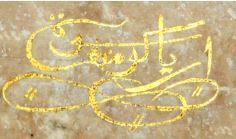
Signature of: r a a kusumahningrat